Question: What jurisdiction, city, or county is the document associated with?
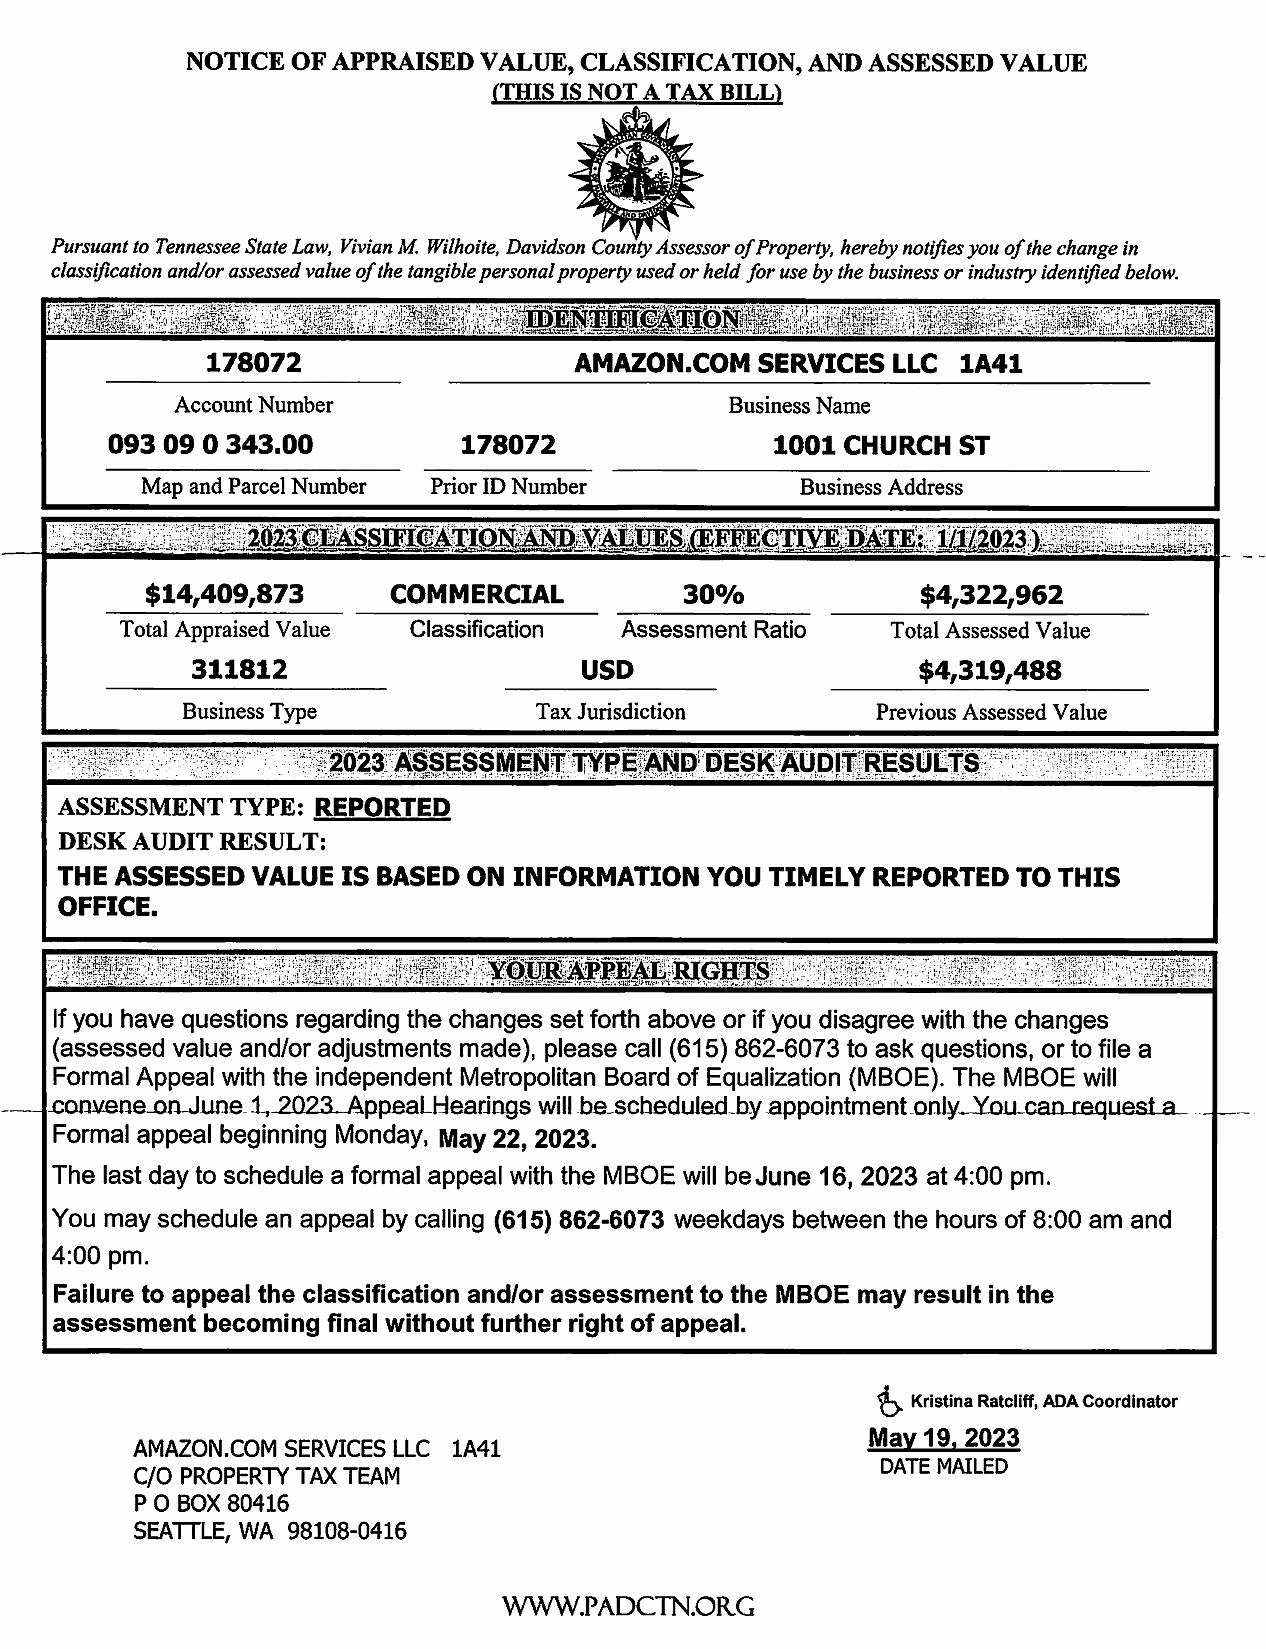
Answer: "Davidson County"